Question: What is the total amount of taxes owed as per the document?
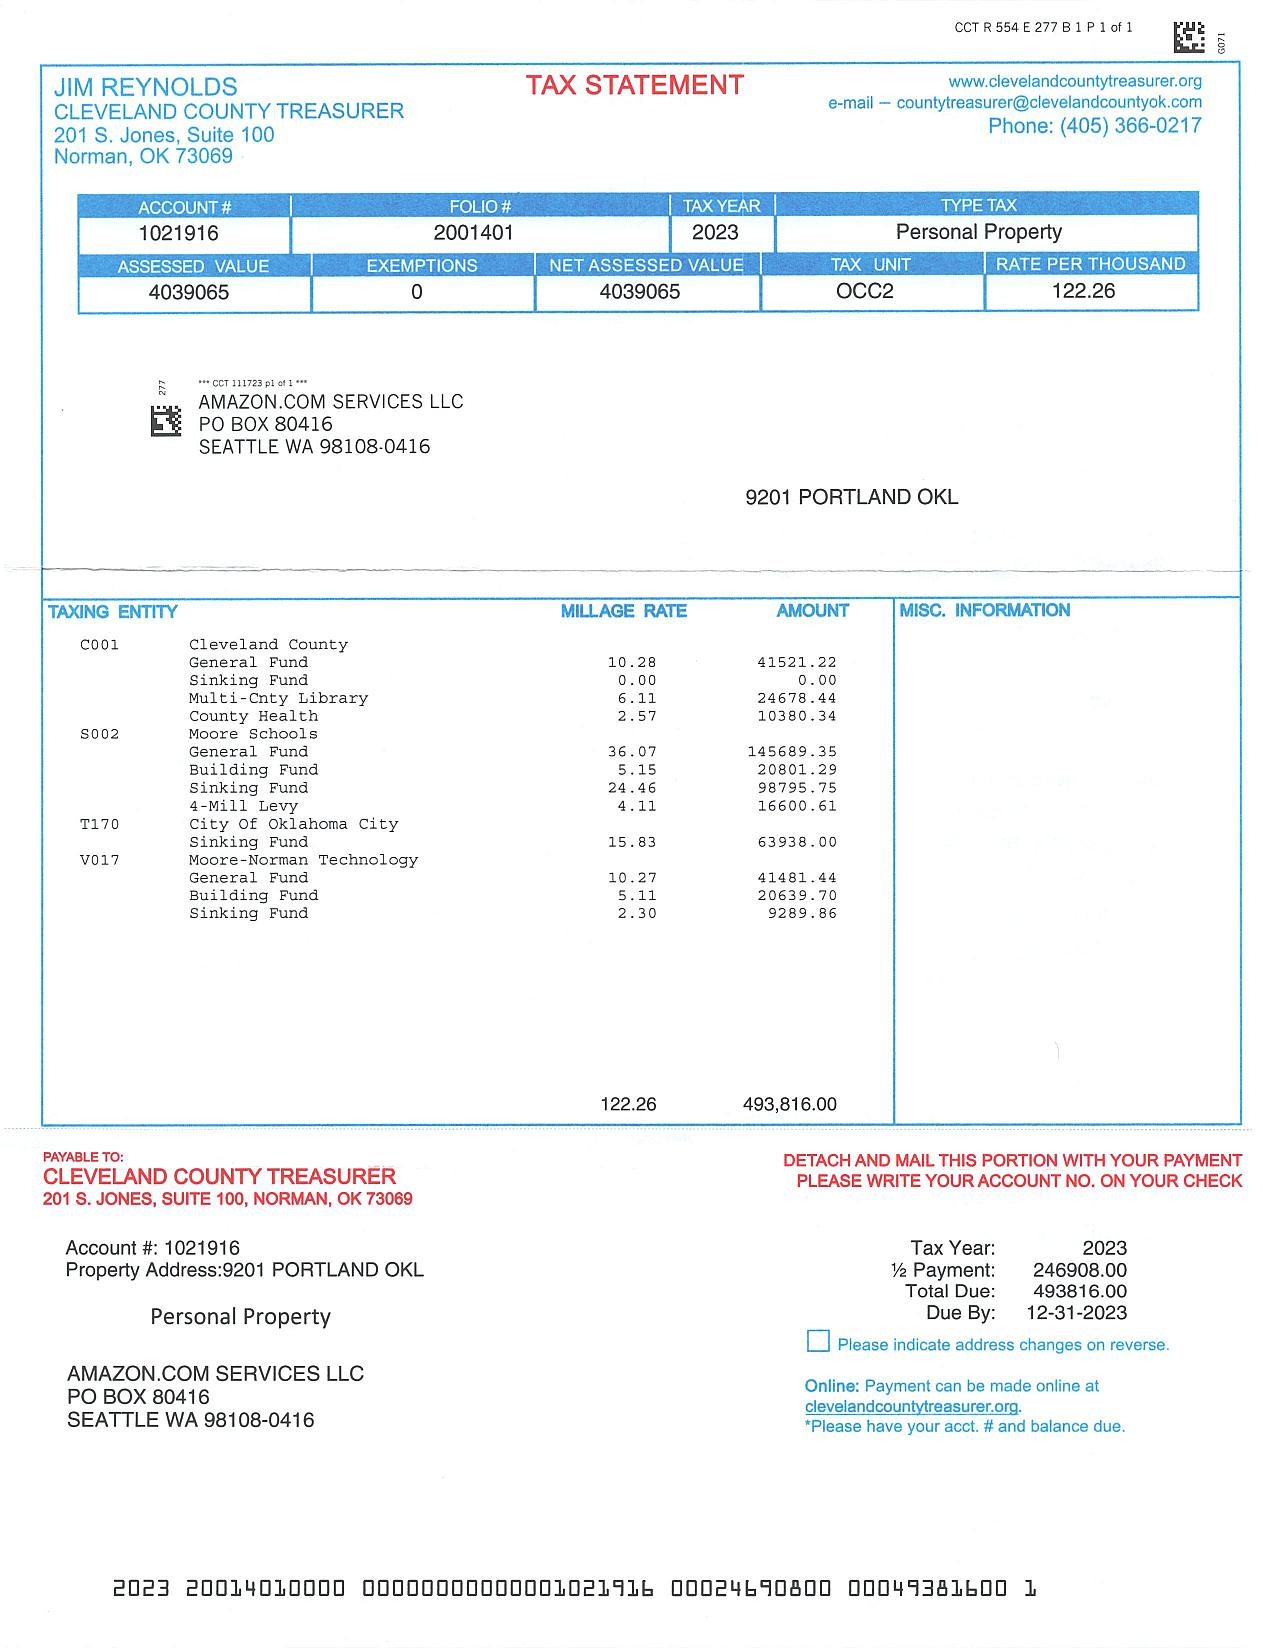
Answer: "493816"